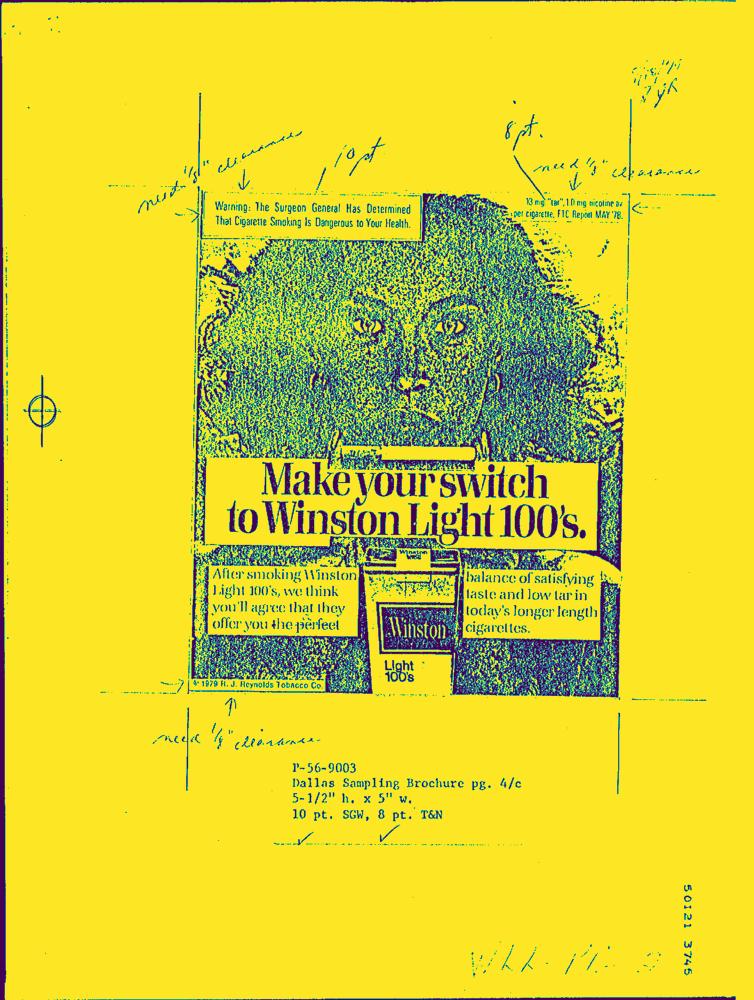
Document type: AD